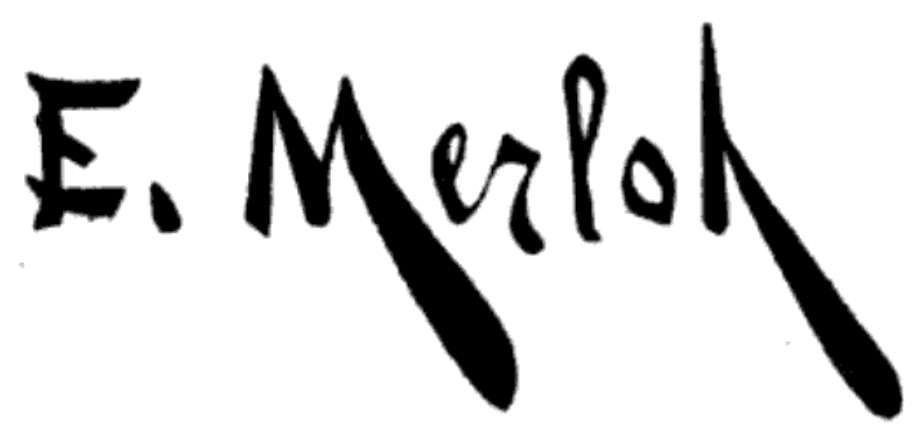
Signature of: emile justin merlot